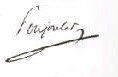
Signature of: jean joseph françois poujoulat